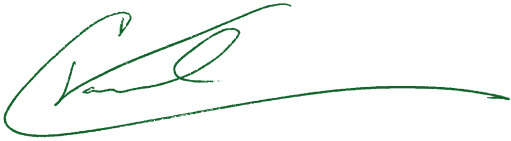
Signature of: clyde vanel